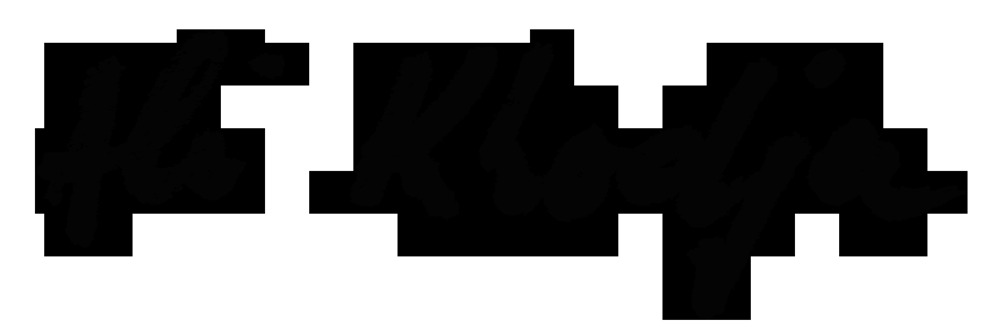
Signature of: ali ali khodja